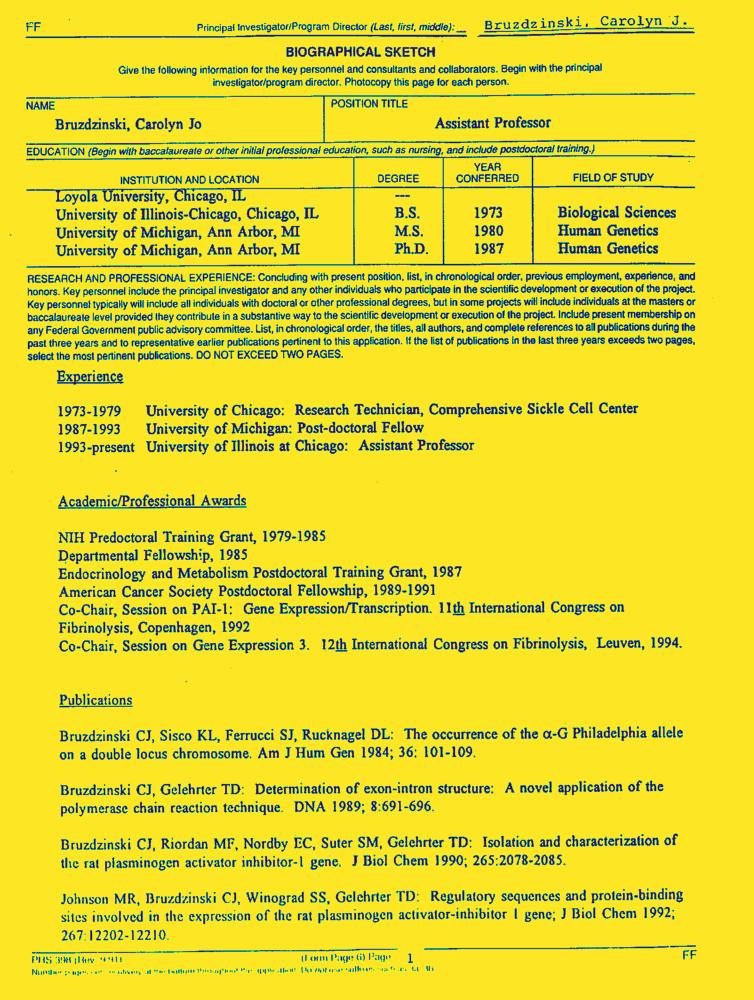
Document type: Resume-Doc